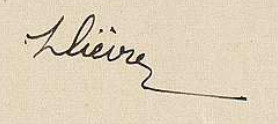
Signature of: daniel lièvre